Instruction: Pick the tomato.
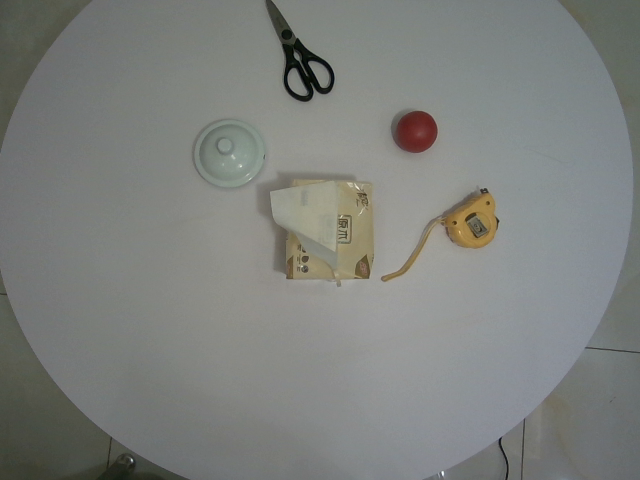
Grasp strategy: vertical